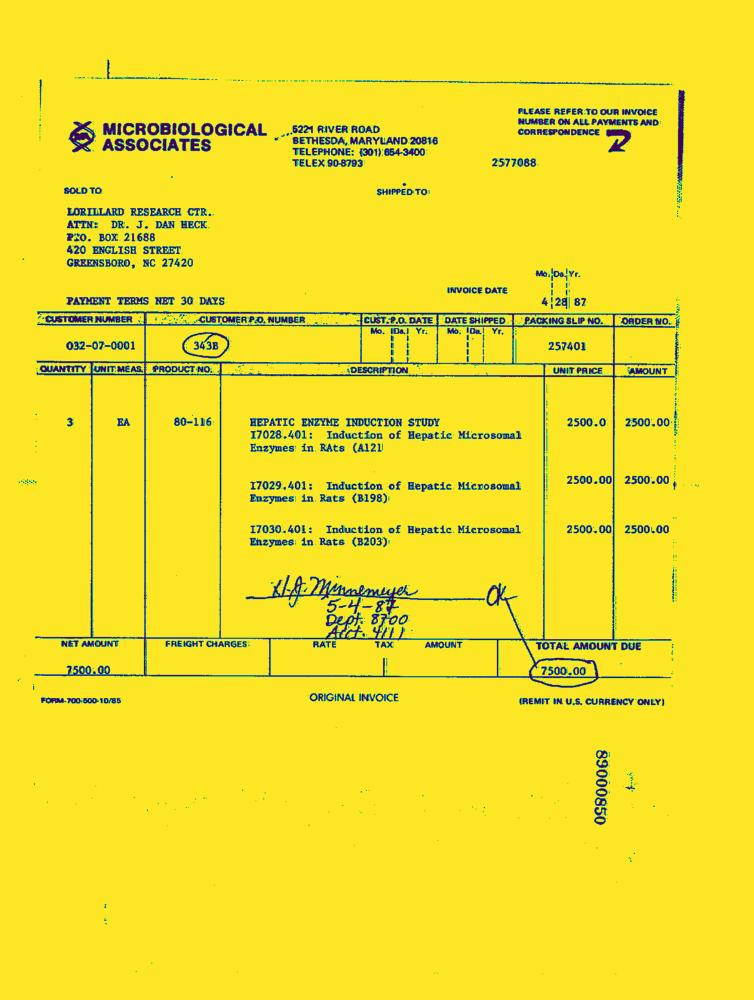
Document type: Invoice-Doc